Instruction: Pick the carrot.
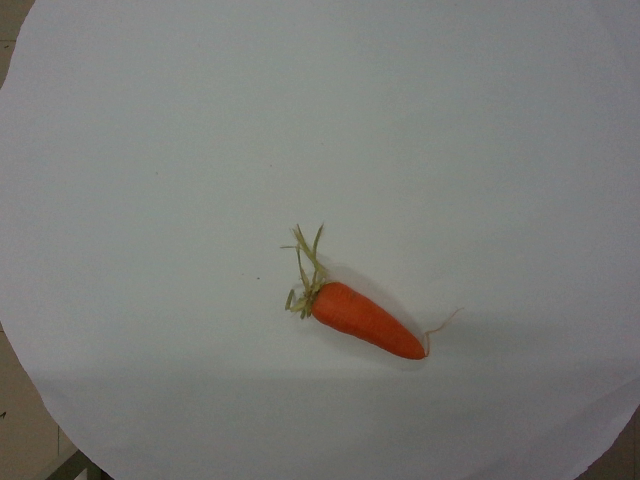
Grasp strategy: vertical